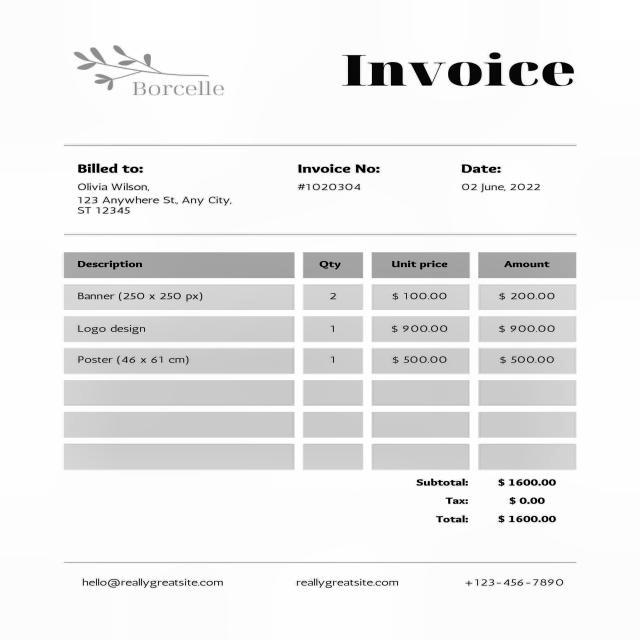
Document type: Invoice